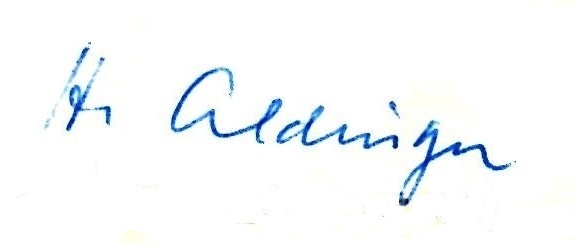
Signature of: hermann aldinger